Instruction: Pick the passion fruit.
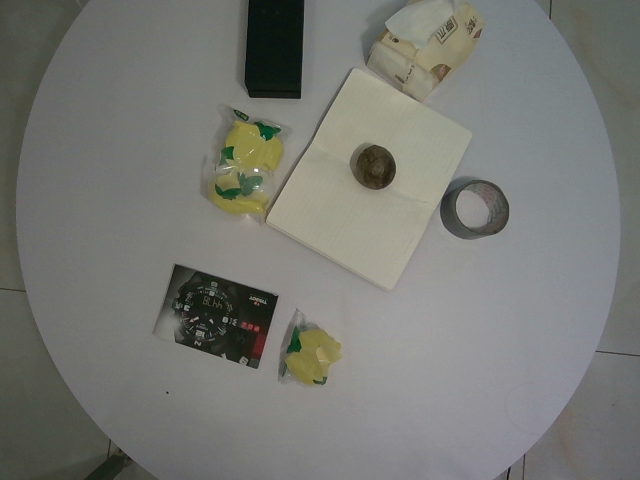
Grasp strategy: vertical